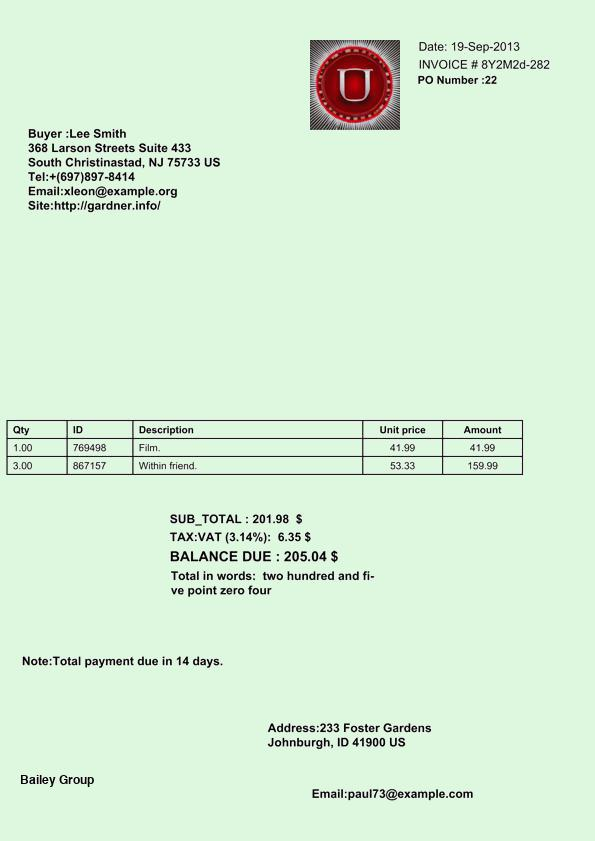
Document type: Invoice